Question: What is the filing due date as per the document?
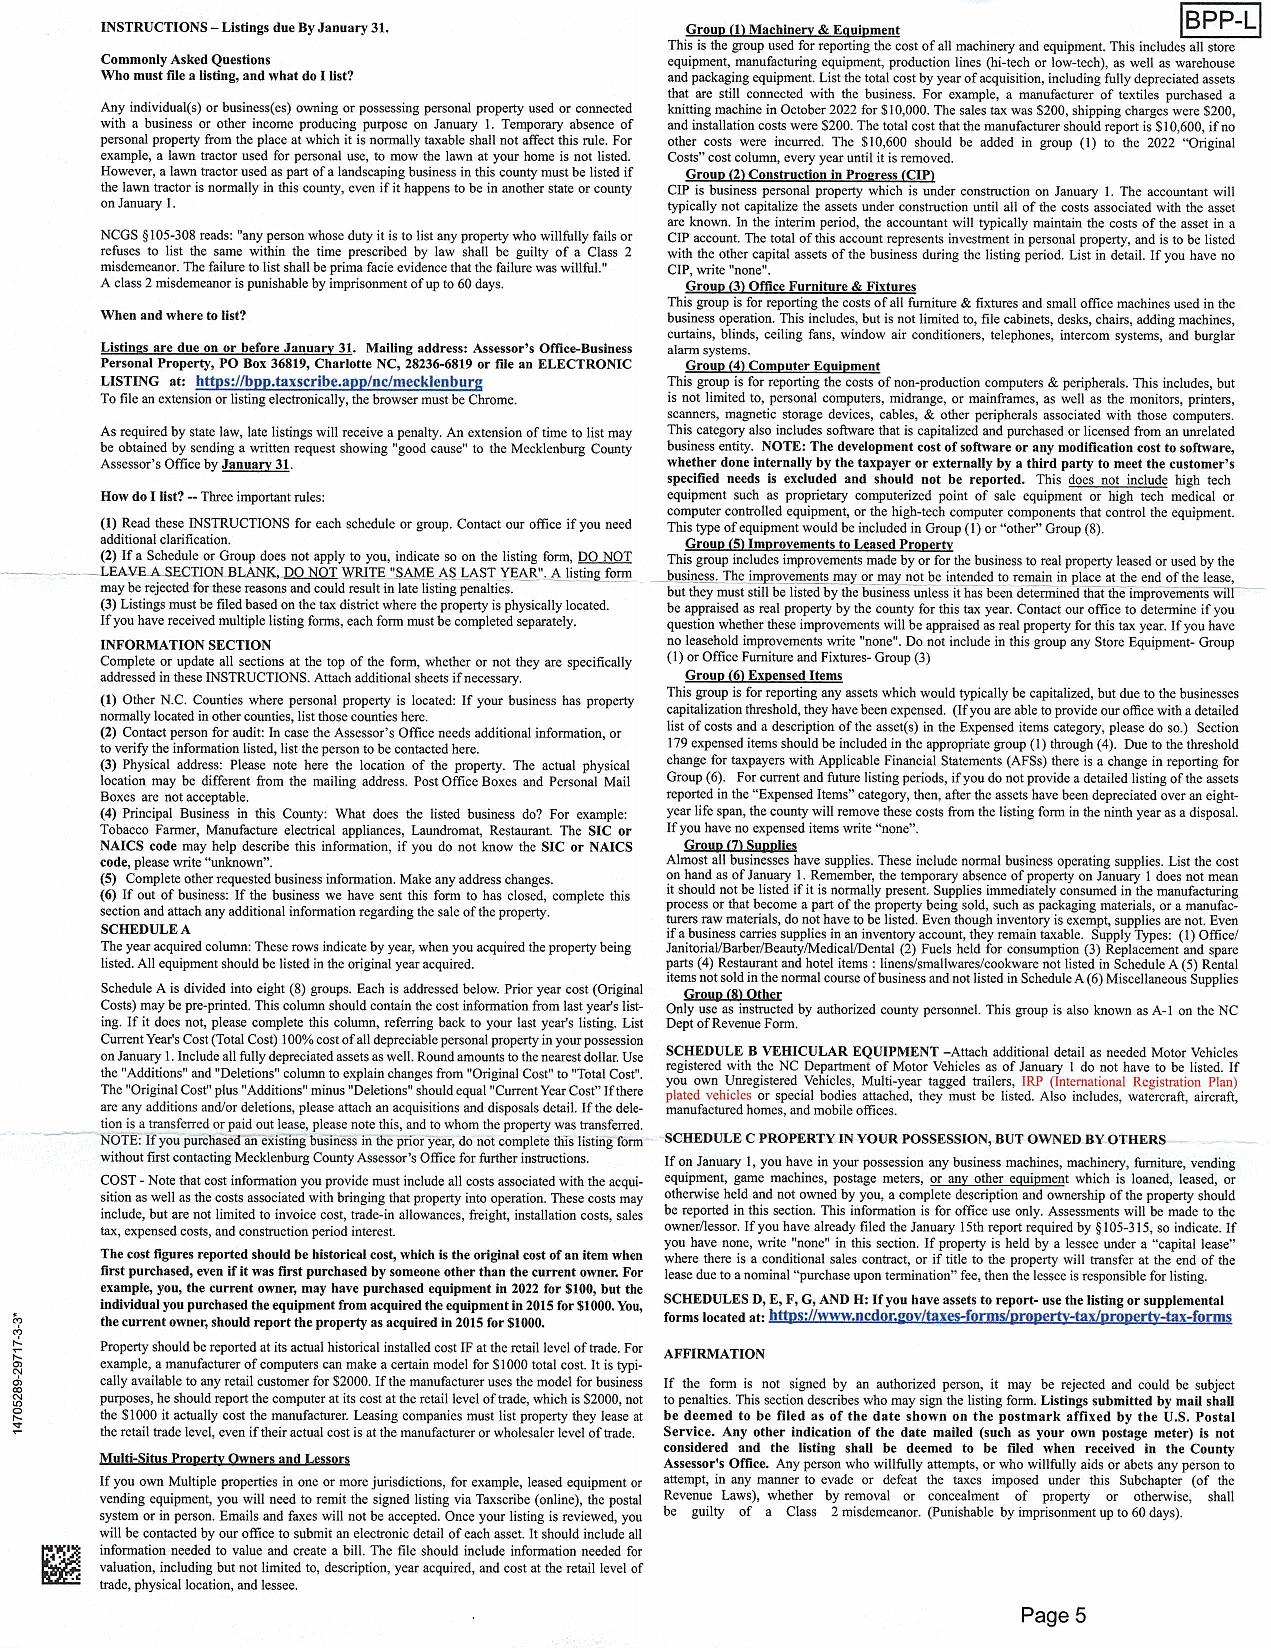
Answer: "31-Jan"